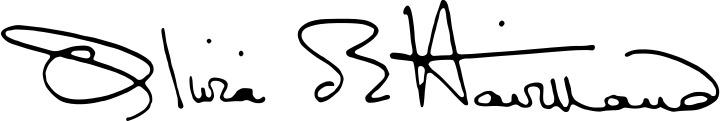
Signature of: olivia de havilland